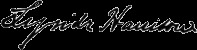
Signature of: lynde harrison